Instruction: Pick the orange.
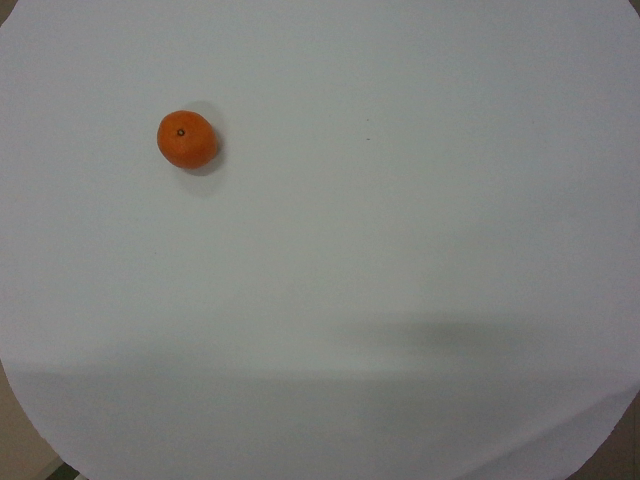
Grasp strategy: vertical